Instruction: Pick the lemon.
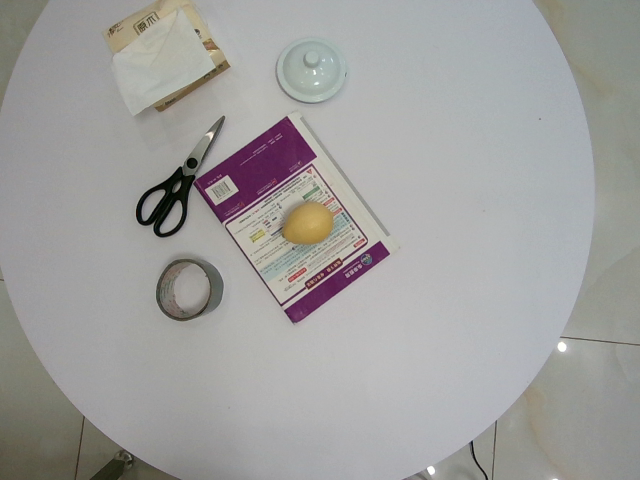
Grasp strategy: vertical